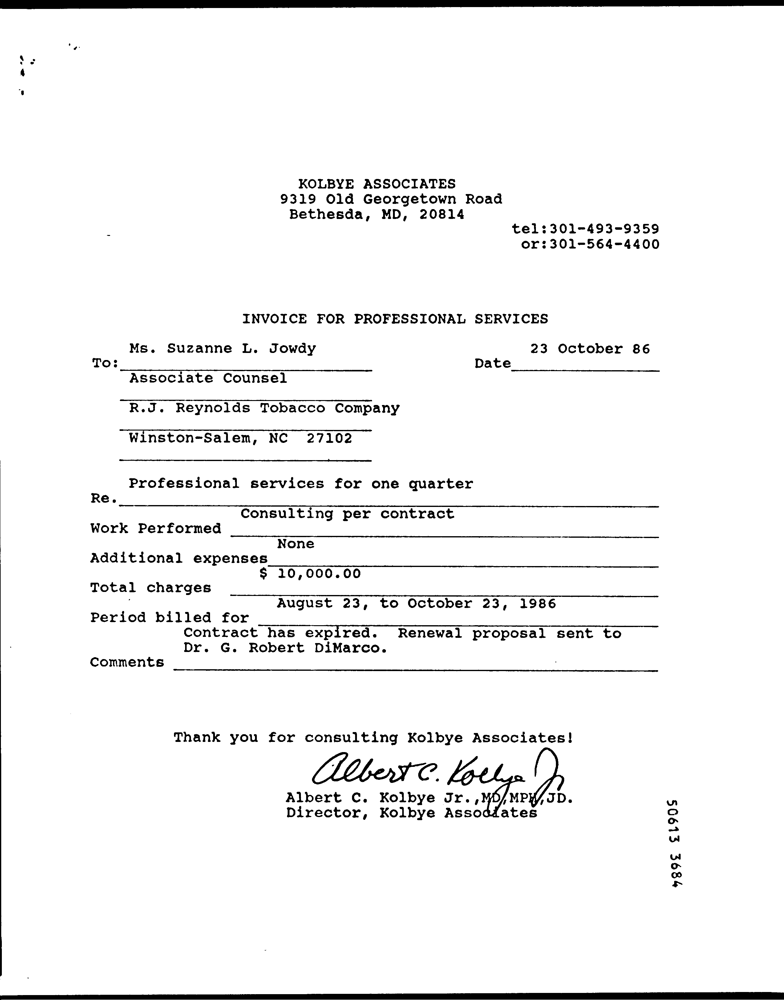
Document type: Invoice